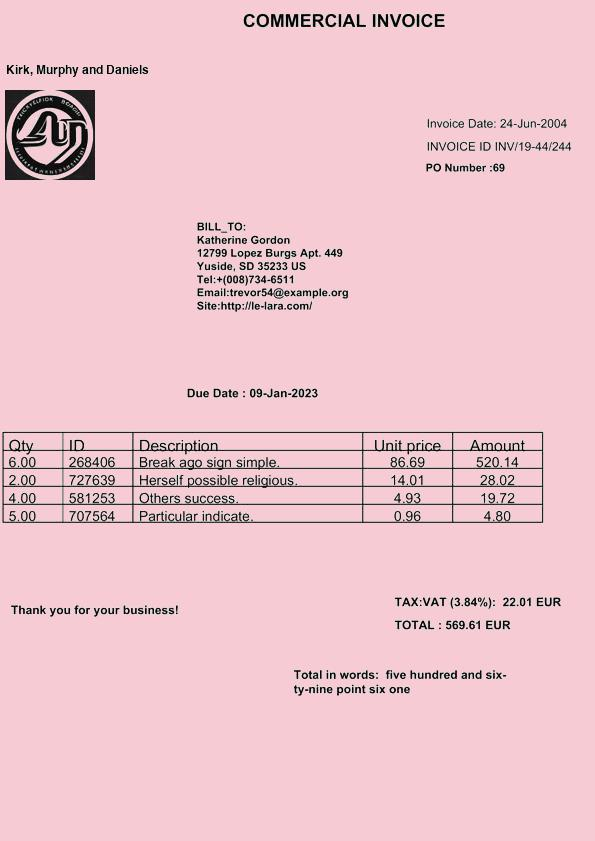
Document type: Invoice